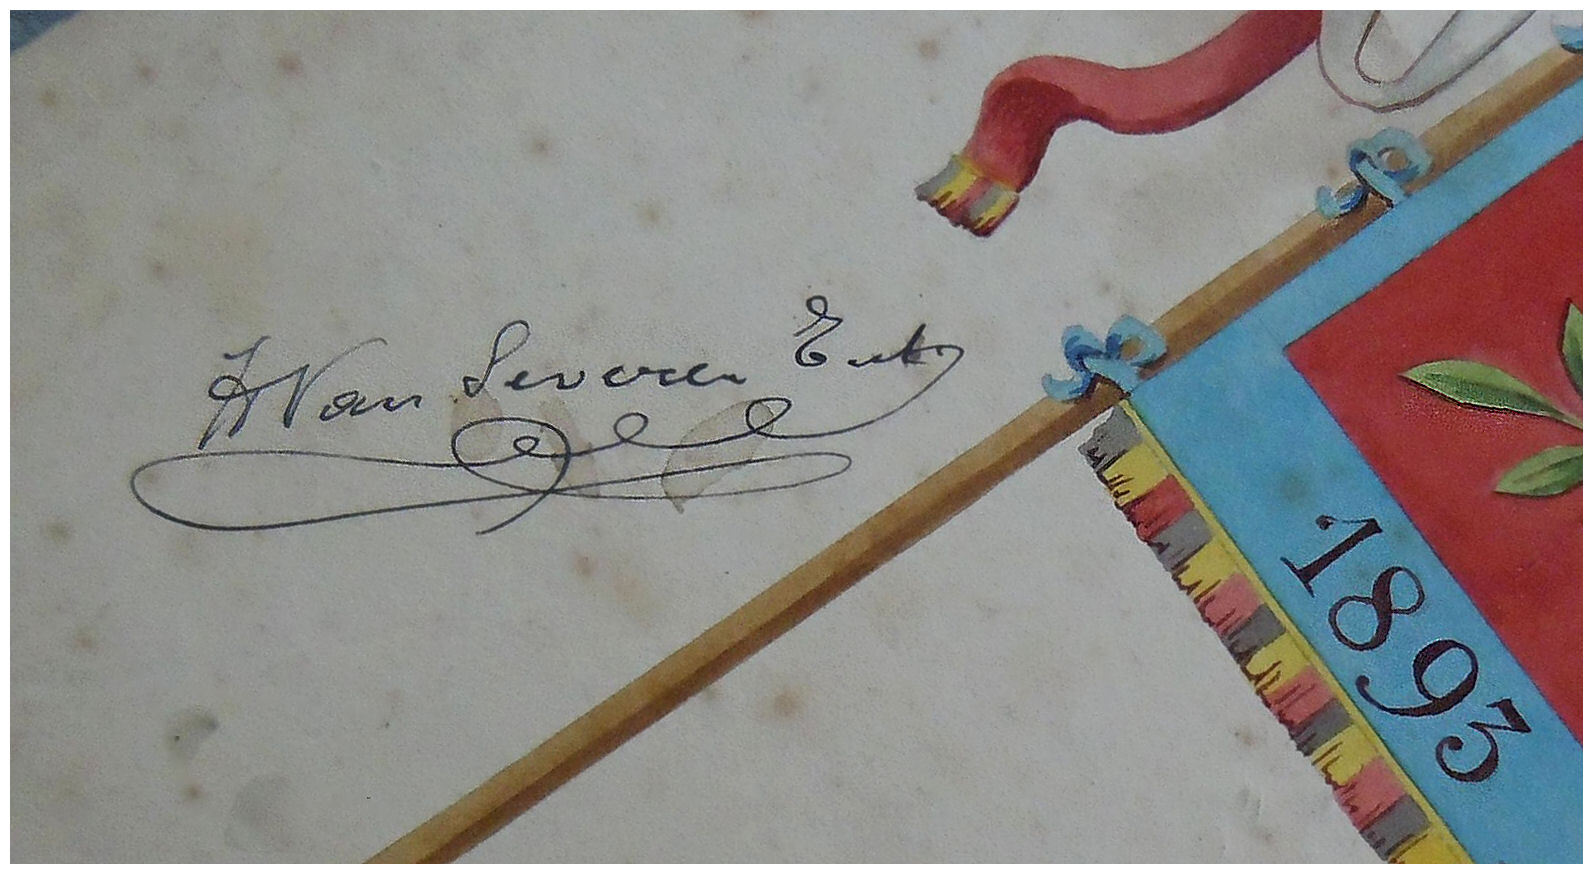
Signature of: henri van severen